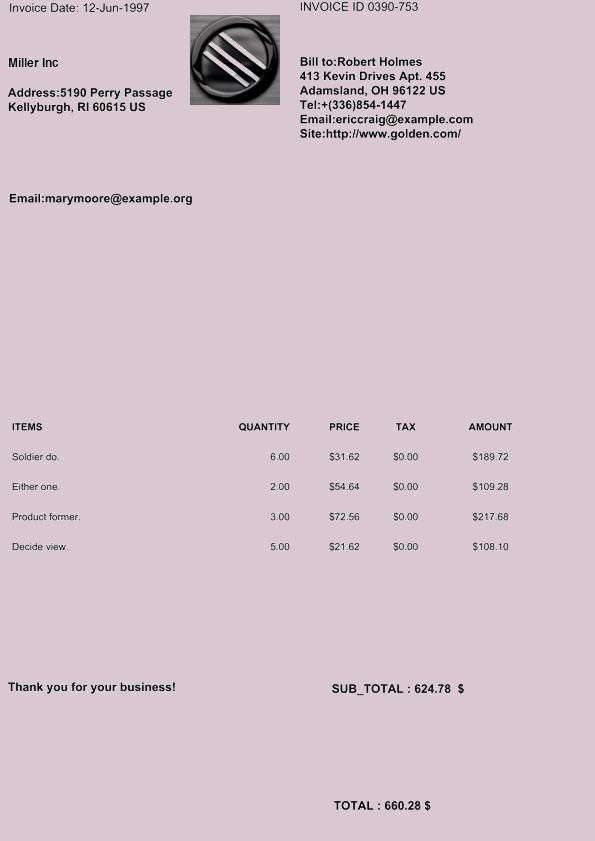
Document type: Invoice